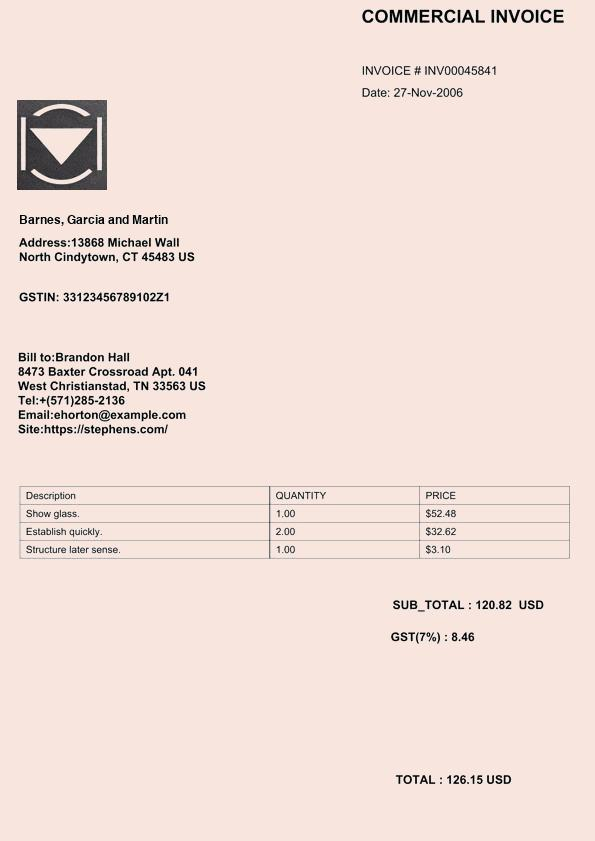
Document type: Invoice